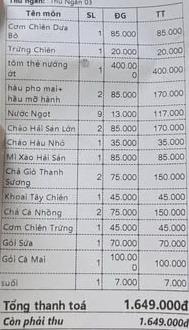
Thu ngân: Thu Ngân 03
<table>
<tr>
<th>Tên món</th>
<th>SL</th>
<th>ĐG</th>
<th>TT</th>
</tr>
<tr>
<td>Cơm Chiên Dừa Bò</td>
<td>1</td>
<td>85.000</td>
<td>85.000</td>
</tr>
<tr>
<td>Trứng Chiên</td>
<td>1</td>
<td>20.000</td>
<td>20.000</td>
</tr>
<tr>
<td>tôm thẻ nướng át</td>
<td>1</td>
<td>400.000</td>
<td>400.000</td>
</tr>
<tr>
<td>hầu pho mai+ hầu mở hành</td>
<td>2</td>
<td>85.000</td>
<td>170.000</td>
</tr>
<tr>
<td>Nước Ngọt</td>
<td>9</td>
<td>13.000</td>
<td>117.000</td>
</tr>
<tr>
<td>Cháo Hải Sản Lớn</td>
<td>2</td>
<td>85.000</td>
<td>170.000</td>
</tr>
<tr>
<td>Cháo Hầu Nhỏ</td>
<td>1</td>
<td>35.000</td>
<td>35.000</td>
</tr>
<tr>
<td>Mì Xào Hải Sản</td>
<td>1</td>
<td>85.000</td>
<td>85.000</td>
</tr>
<tr>
<td>Chả Giò Thanh Sương</td>
<td>2</td>
<td>75.000</td>
<td>150.000</td>
</tr>
<tr>
<td>Khoai Tây Chiên</td>
<td>1</td>
<td>45.000</td>
<td>45.000</td>
</tr>
<tr>
<td>Chả Cá Nhồng</td>
<td>2</td>
<td>75.000</td>
<td>150.000</td>
</tr>
<tr>
<td>Cơm Chiên Trứng</td>
<td>1</td>
<td>45.000</td>
<td>45.000</td>
</tr>
<tr>
<td>Gỏi Sứa</td>
<td>1</td>
<td>70.000</td>
<td>70.000</td>
</tr>
<tr>
<td>Gỏi Cá Mai</td>
<td>1</td>
<td>100.000</td>
<td>100.000</td>
</tr>
<tr>
<td>suối</td>
<td>1</td>
<td>7.000</td>
<td>7.000</td>
</tr>
</table>
Tổng thanh toả 1.649.000đ
Còn phải thu 1.649.000đ